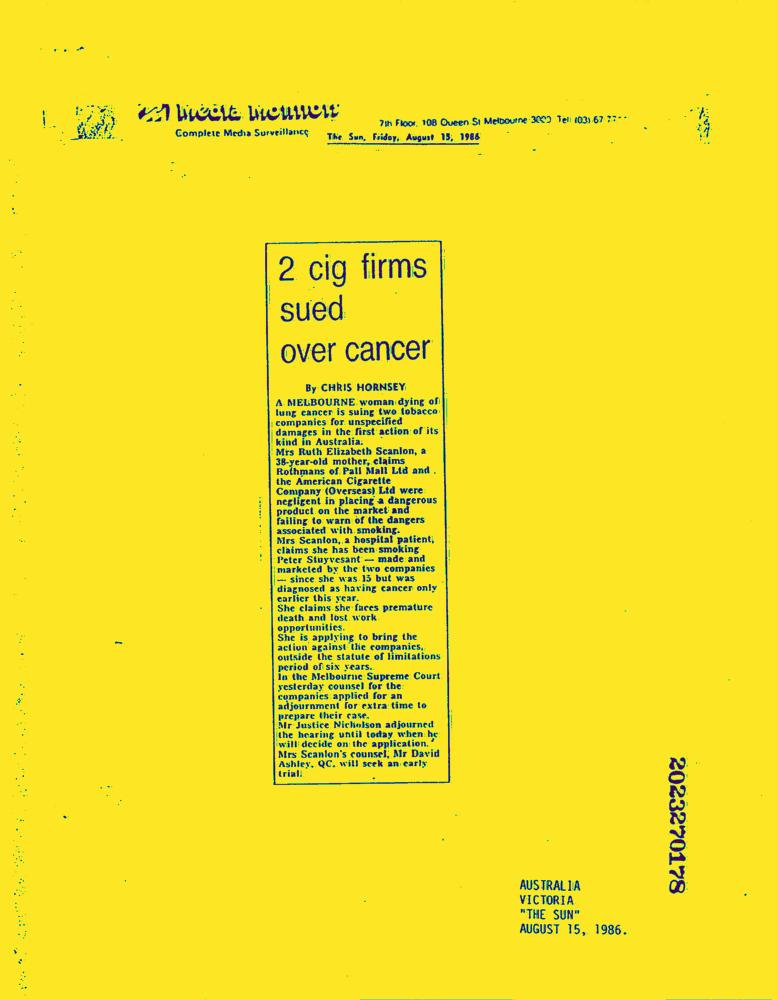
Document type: News-Article